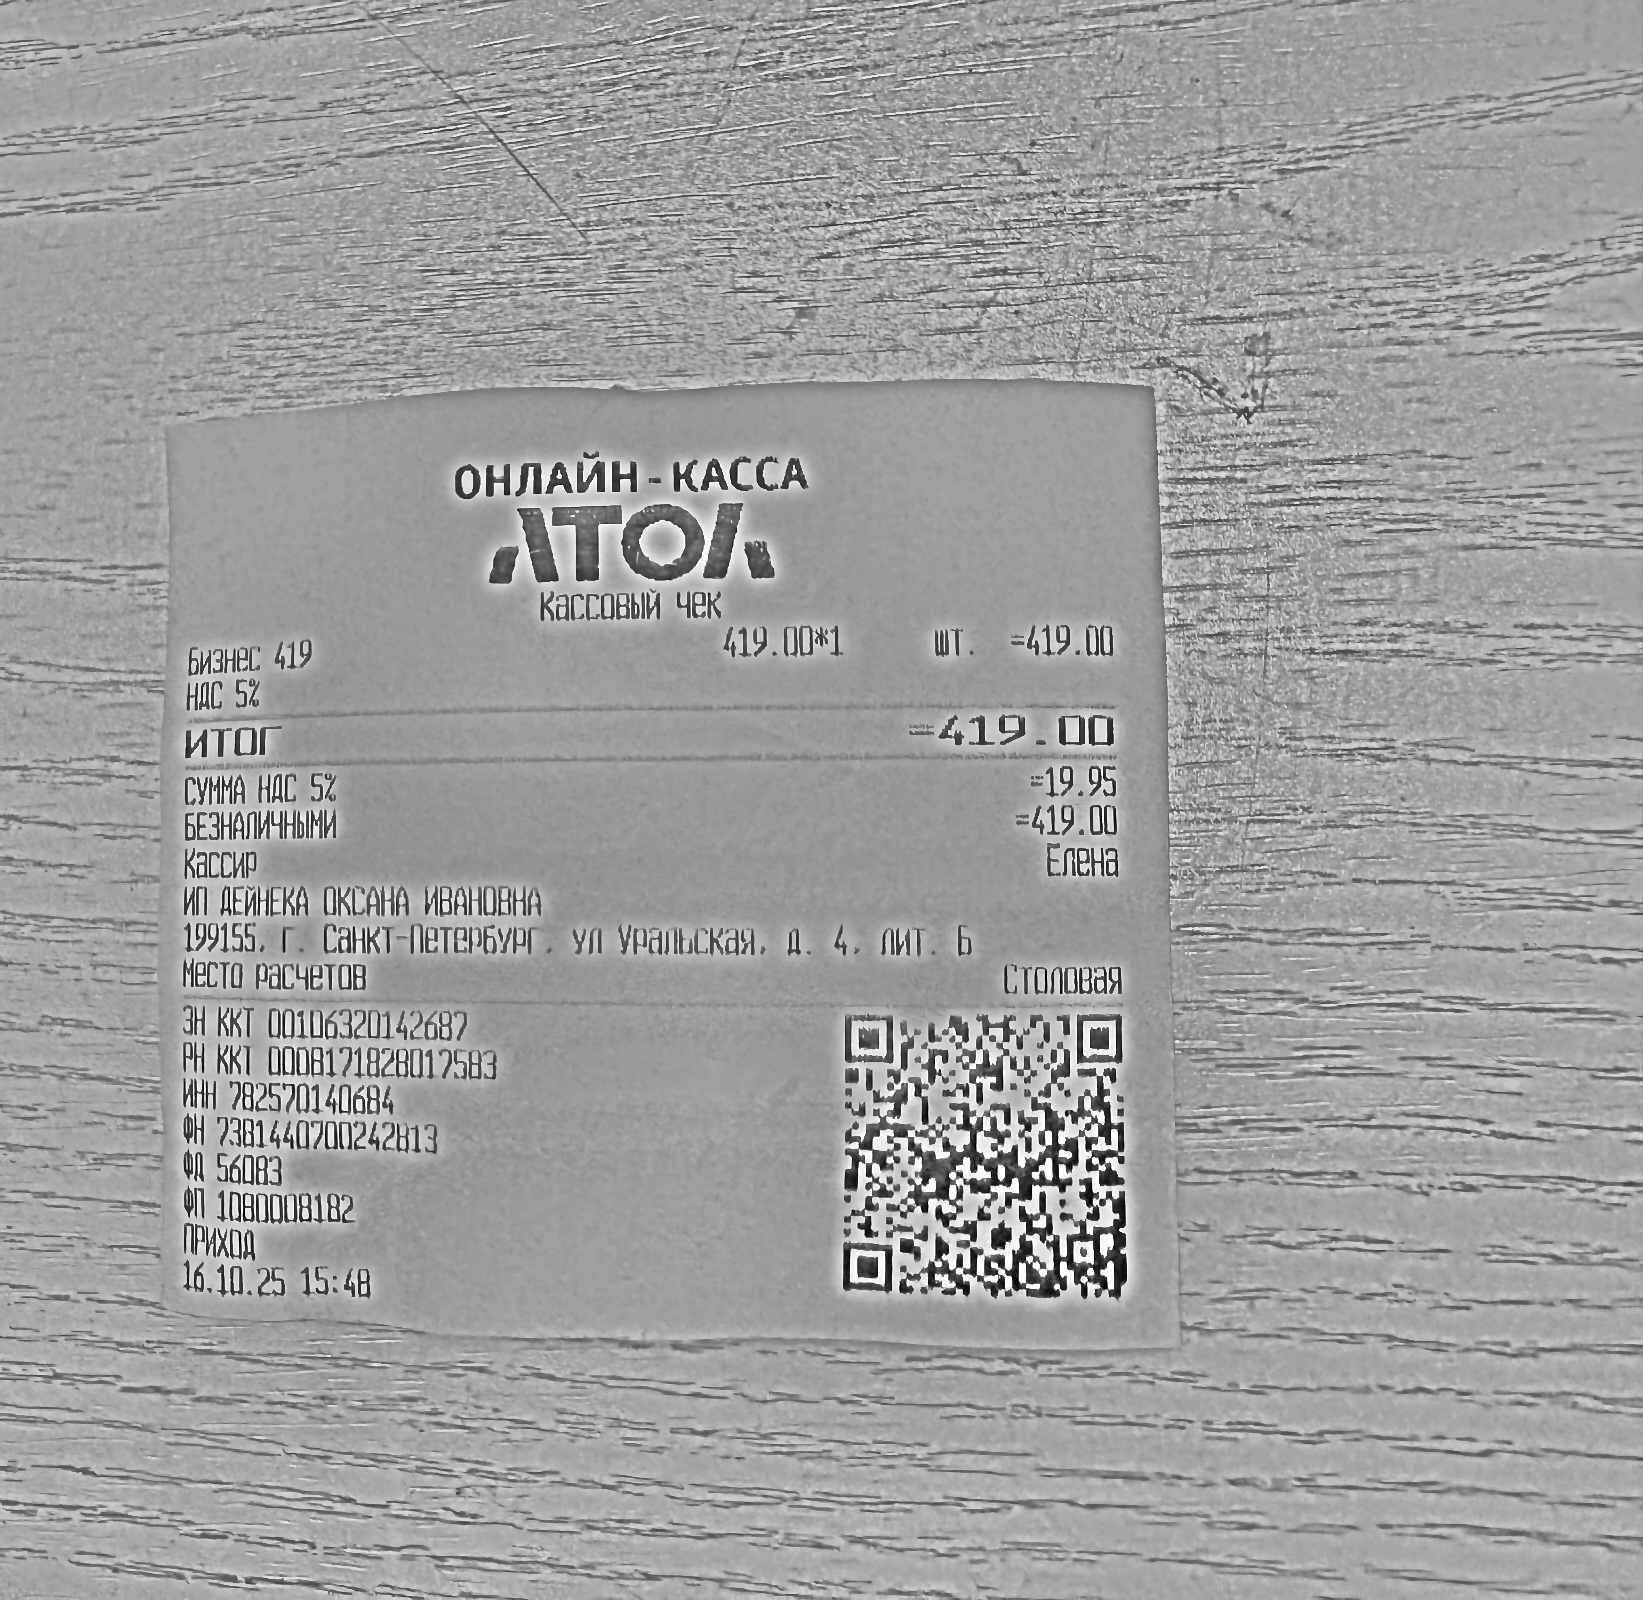
Продавец: ИП ДЕЙНЕКА ОКСАНА ИВАНОВНА
ИНН: 782570140684
Дата: 16.10.25
Товары: Бизнес 419
Количество: 1
Цена: 440.00
Сумма: 419.00
Итого: 419.00